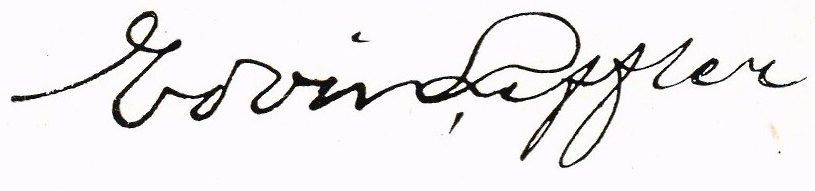
Signature of: edvin leffler